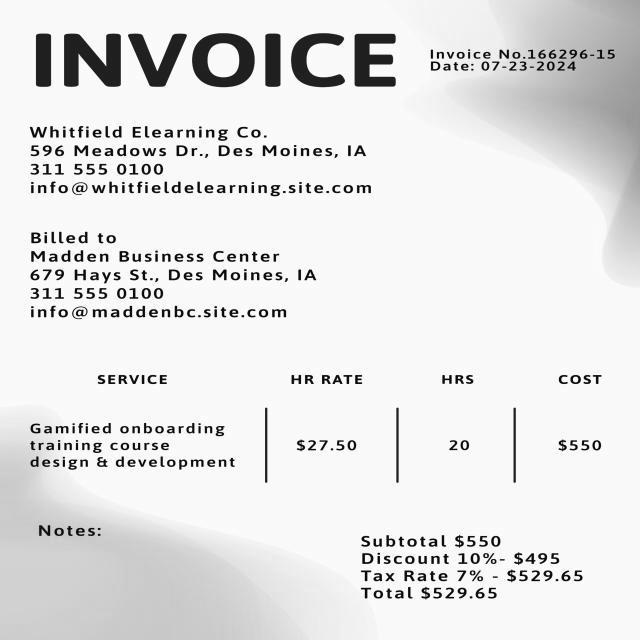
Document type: Invoice